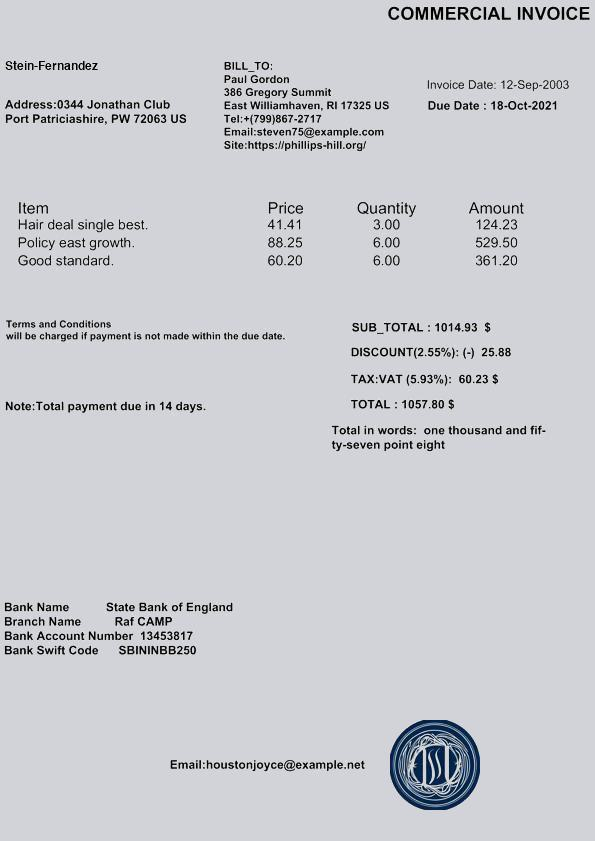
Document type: Invoice